Question: What appears to be the issue?
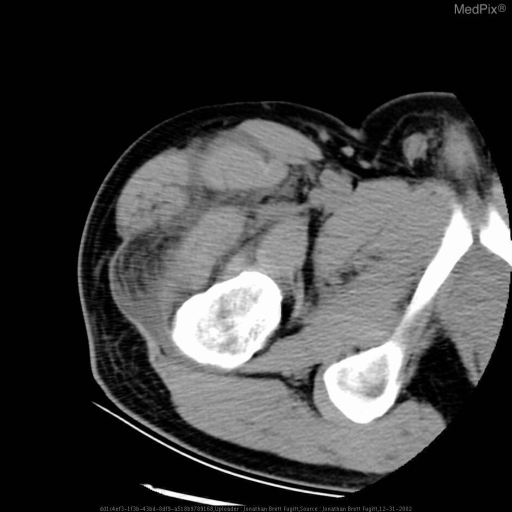
Answer: The findings suggest Severe edema of the deep fascia of the proximal quadriceps muscle group is seen on CT extending posteriorly to its insertion on the linea aspera.
Fat sat T2 axial imaging shows extensive edema in the deep facia of several muscles, the soft tissues, and the vastus intermedius/lateralis, and the tensor fascia lata.
Somewhat paradoxically, the fat sat gadolinium enhanced axial T1 images do not demonstrate enhancement of the fascia, perhaps do to its normal ligamentous character.. Myositis and fasciitis. The patient might have a history of 57 y/o diabetic male presents to ER with painful swollen right upper leg progressing over two days..